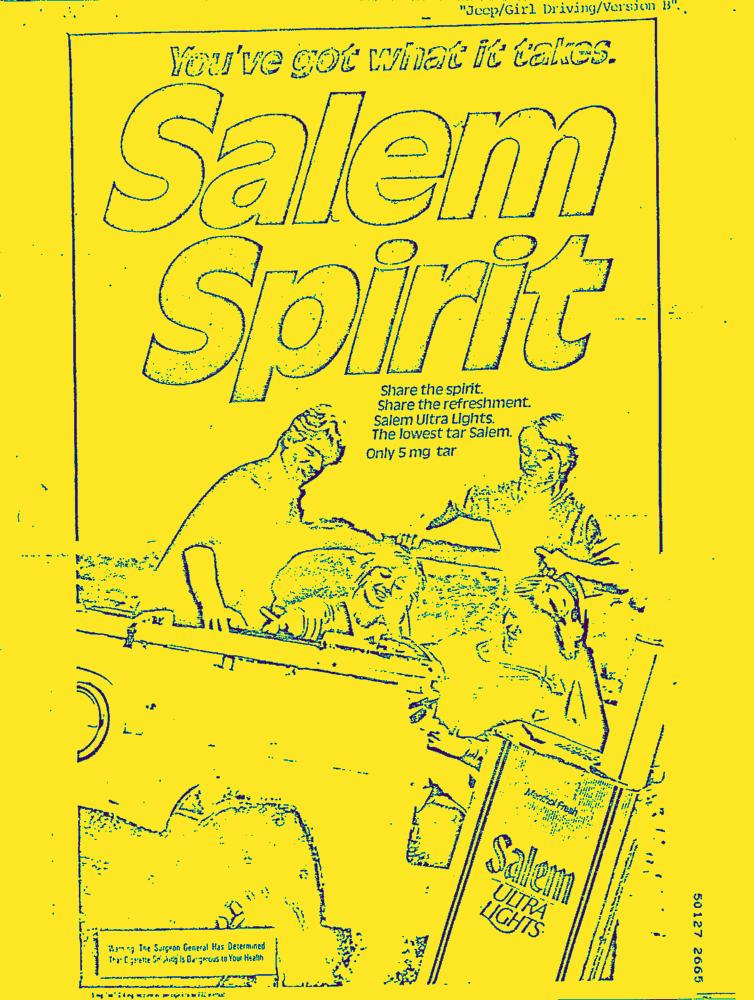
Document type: AD